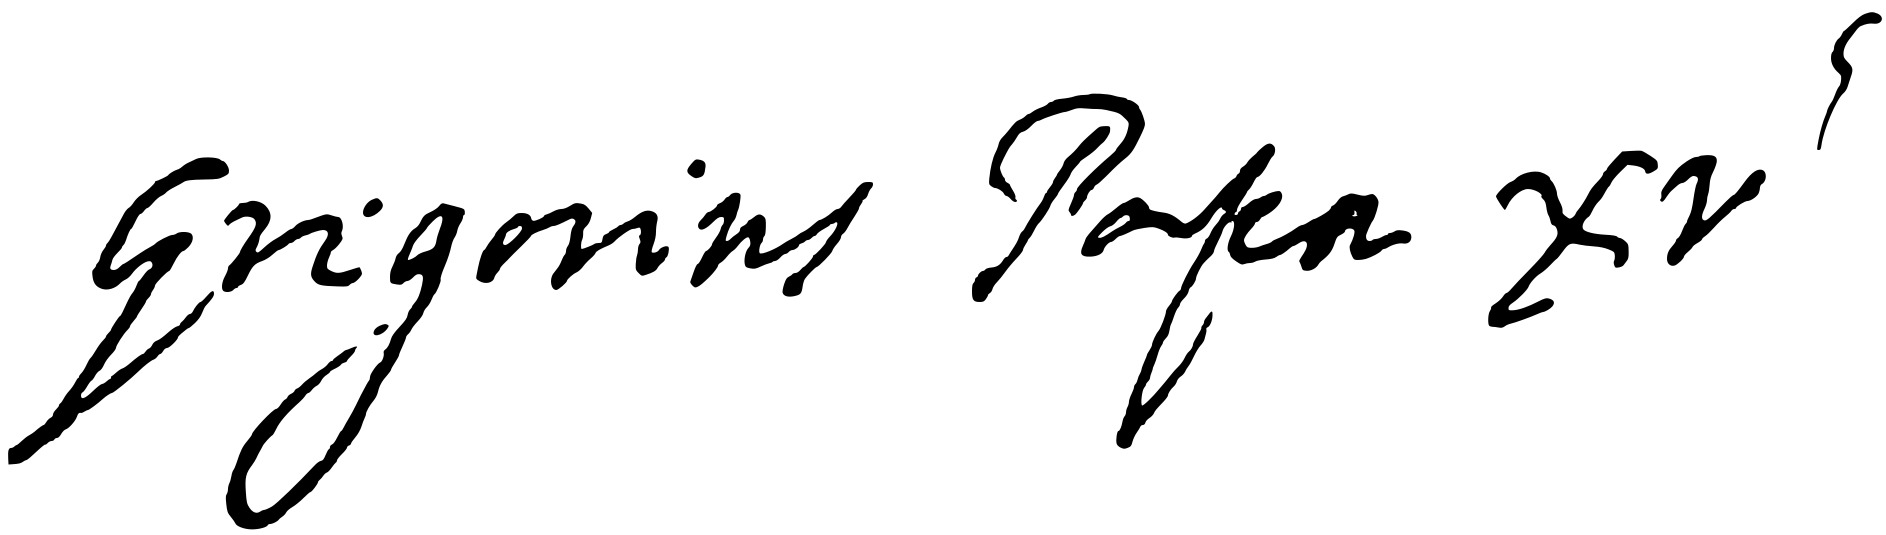
Signature of: gregory xv